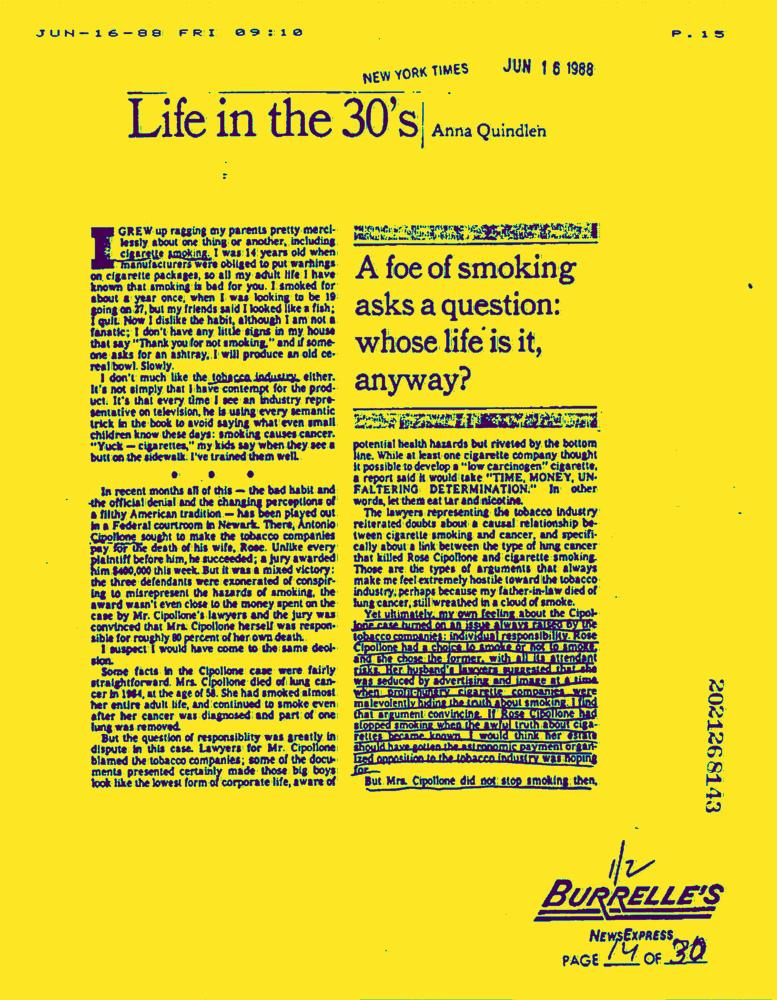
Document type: News-Article